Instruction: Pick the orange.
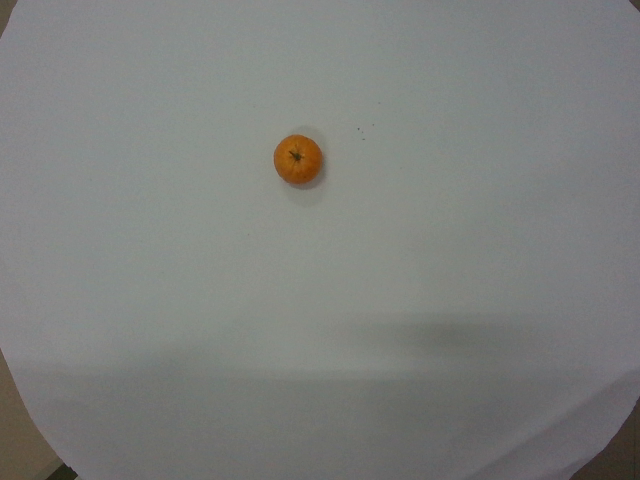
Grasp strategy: vertical